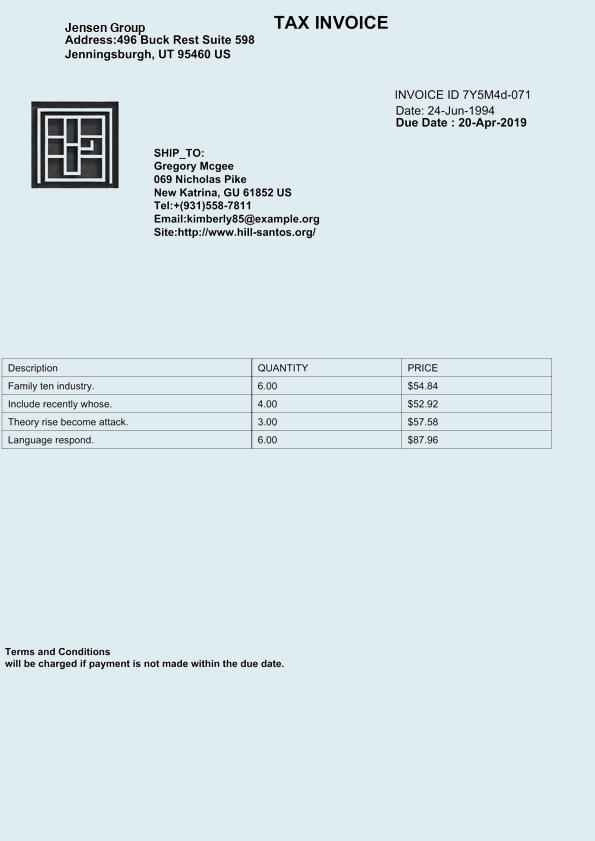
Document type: Invoice